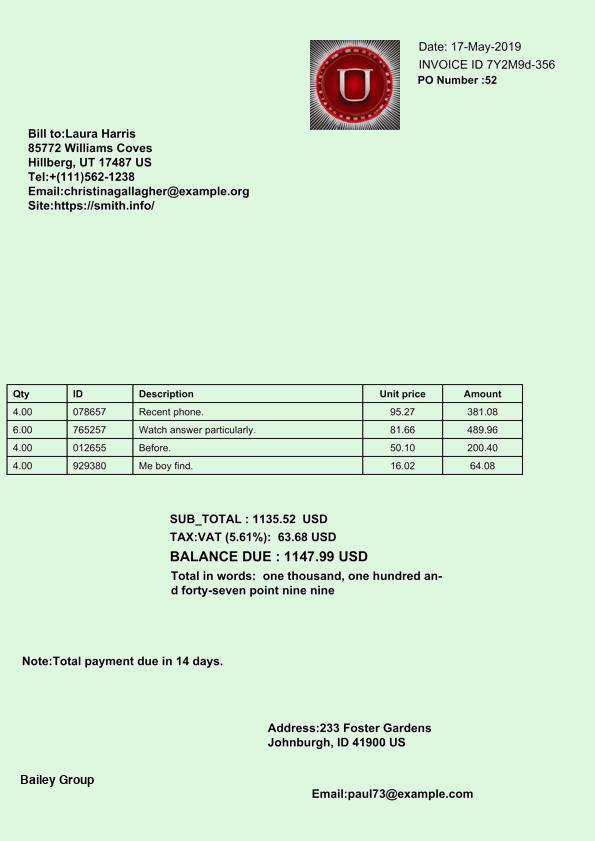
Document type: Invoice